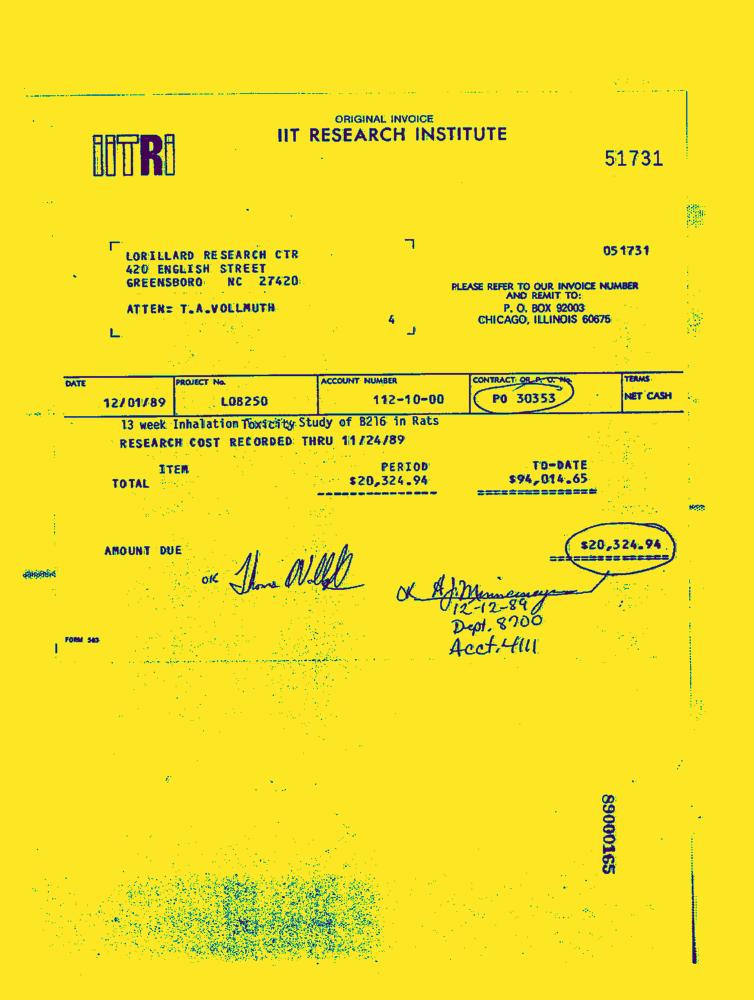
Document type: Invoice-Doc